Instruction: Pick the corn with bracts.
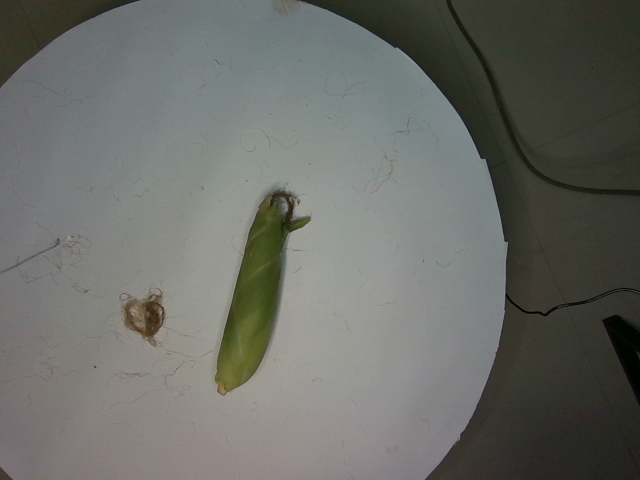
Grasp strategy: vertical